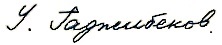
Signature of: uzeyir hajibeyov